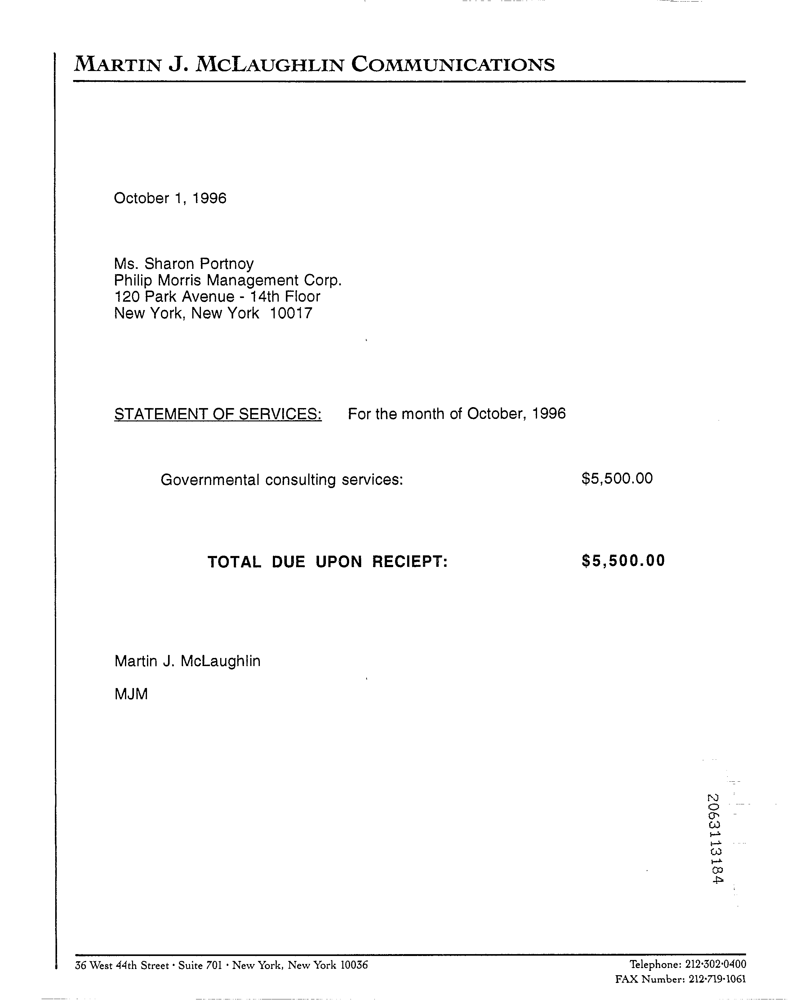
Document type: Invoice